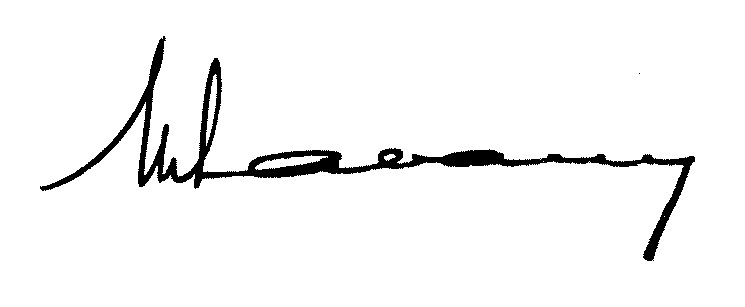
Signature of: maurice labarthe